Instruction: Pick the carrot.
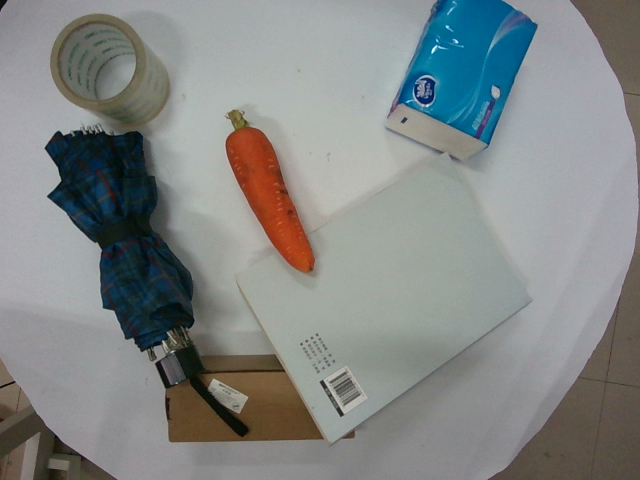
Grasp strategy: vertical